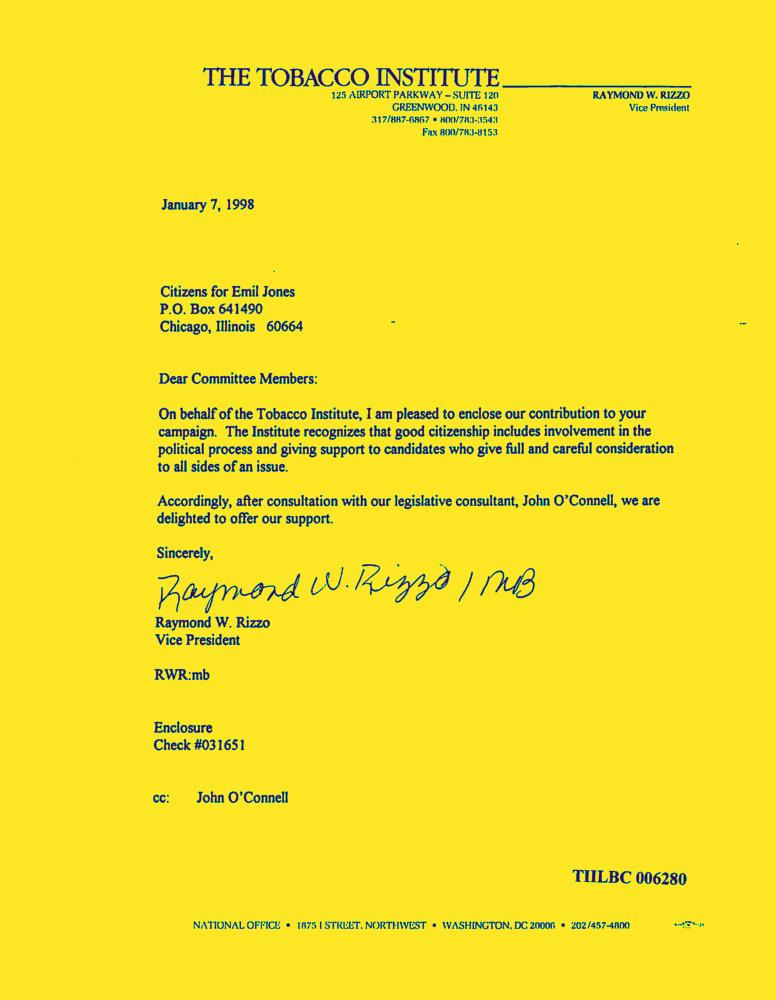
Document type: Letter-Doc